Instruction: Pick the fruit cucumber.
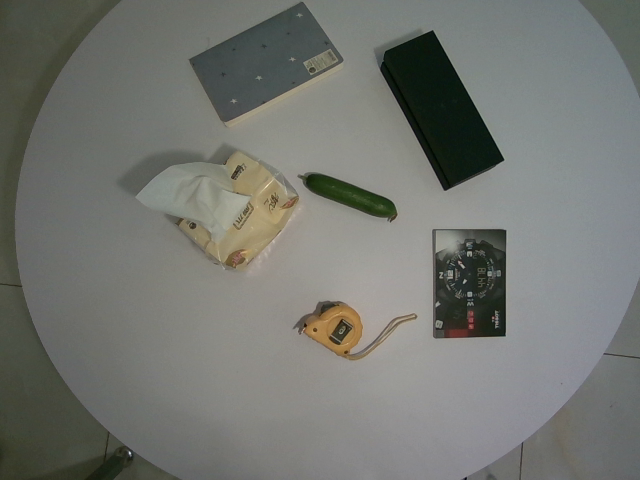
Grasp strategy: vertical